Question: What was observed in the imaging?
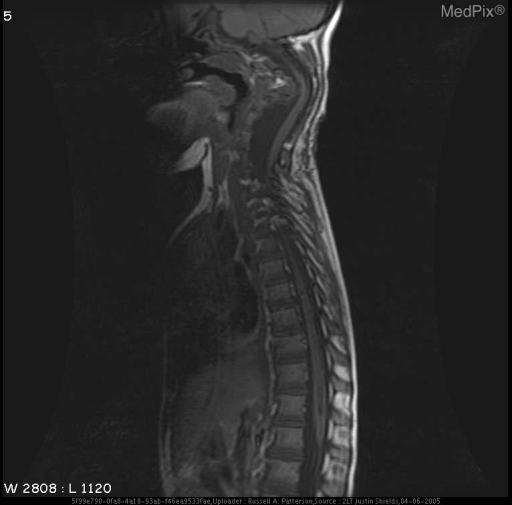
Answer: The imaging shows •  NF Spots in R posterior internal capsule.
•  L optic glioma.
•  Scoliosis with Severe Kyphosis of Cervical Spine.
•  Posterior Cervical fusion mass.
•  Dural ectasia.  Widened spinal canal.  Posterior vertebral body scalloping.
•  Syrinx.
•  Plexiform neurofibroma of L apex. NF Spots in R posterior internal capsule.  L optic glioma.  Severe Kyphosis of Cervical Spine.  Postior Cervical fusion mass.  Dural ectasia.  Widened spinal canal.  Posterior vertebral body scalloping.   Syrinx.  Plexiform fibroma of L apex.  Scoliosis..